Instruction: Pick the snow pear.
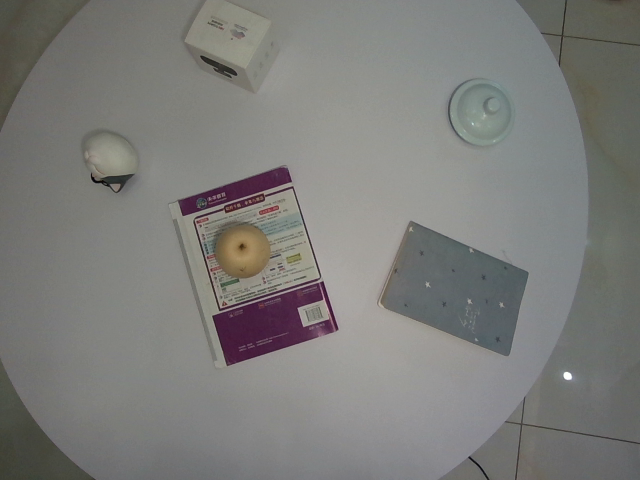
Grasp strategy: vertical